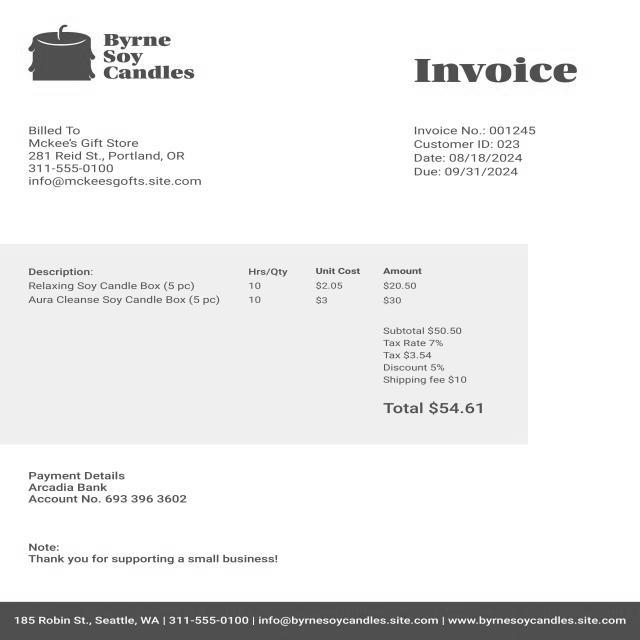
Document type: Invoice